Question: How is the history relevant to the case?
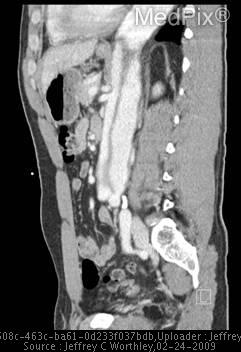
Answer: The patient's history of A previously healthy 22-year-old active duty male presented with intermittent left upper quadrant/epigastric abdominal pain for two and a half weeks. is key in understanding the case.